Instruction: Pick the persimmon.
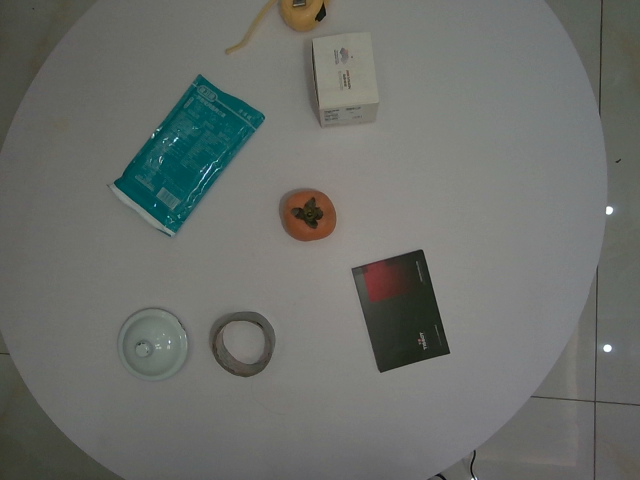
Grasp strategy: vertical